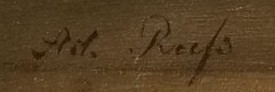
Signature of: adolf russ